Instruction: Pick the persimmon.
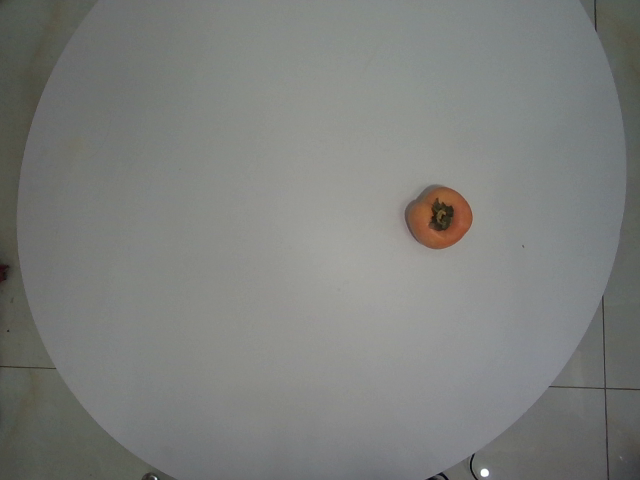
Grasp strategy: vertical